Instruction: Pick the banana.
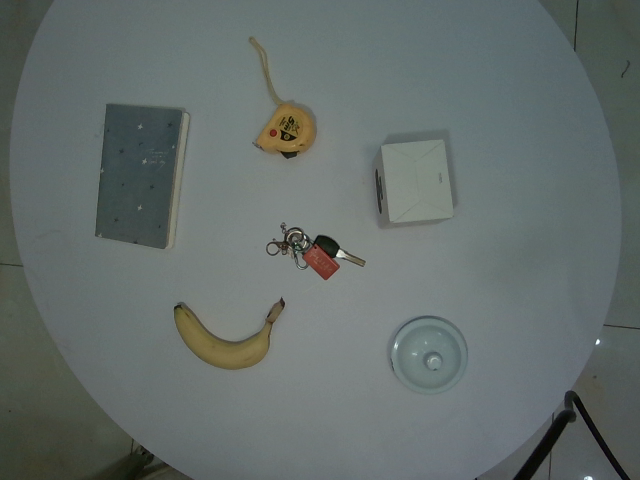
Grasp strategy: vertical